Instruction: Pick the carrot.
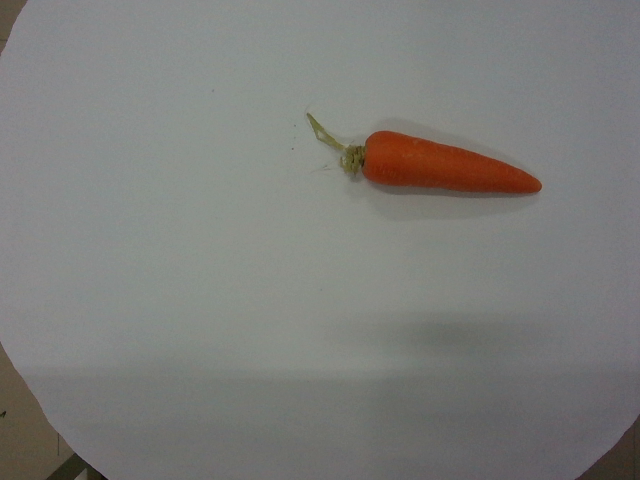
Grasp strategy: vertical